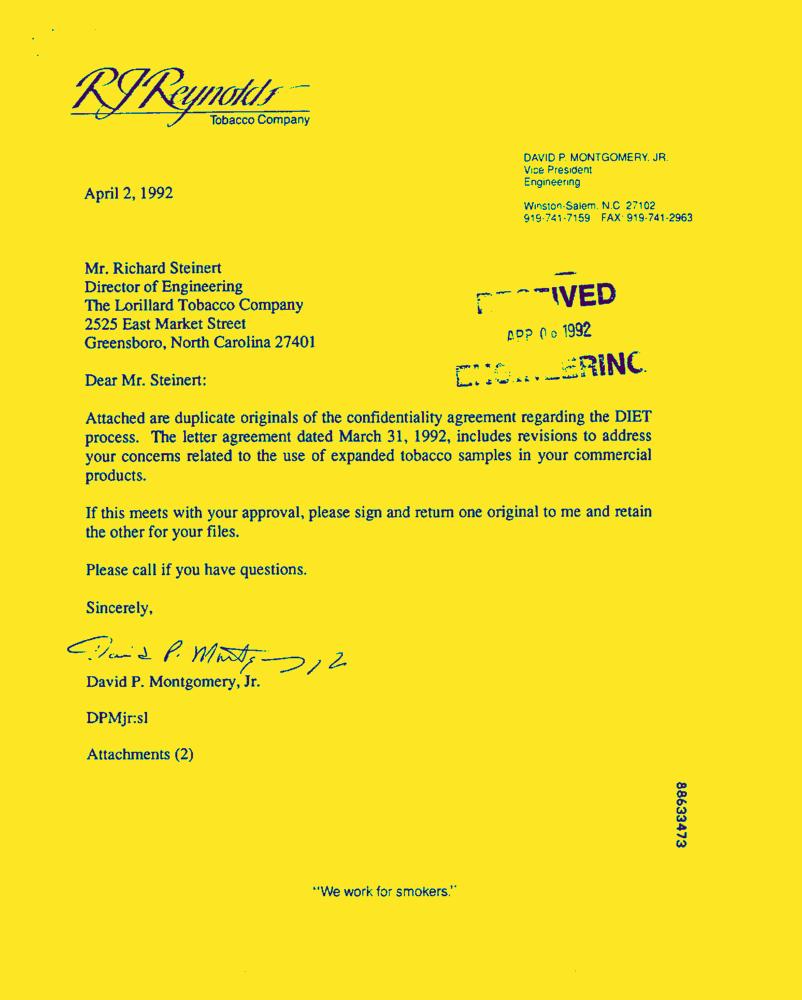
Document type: Letter-Doc